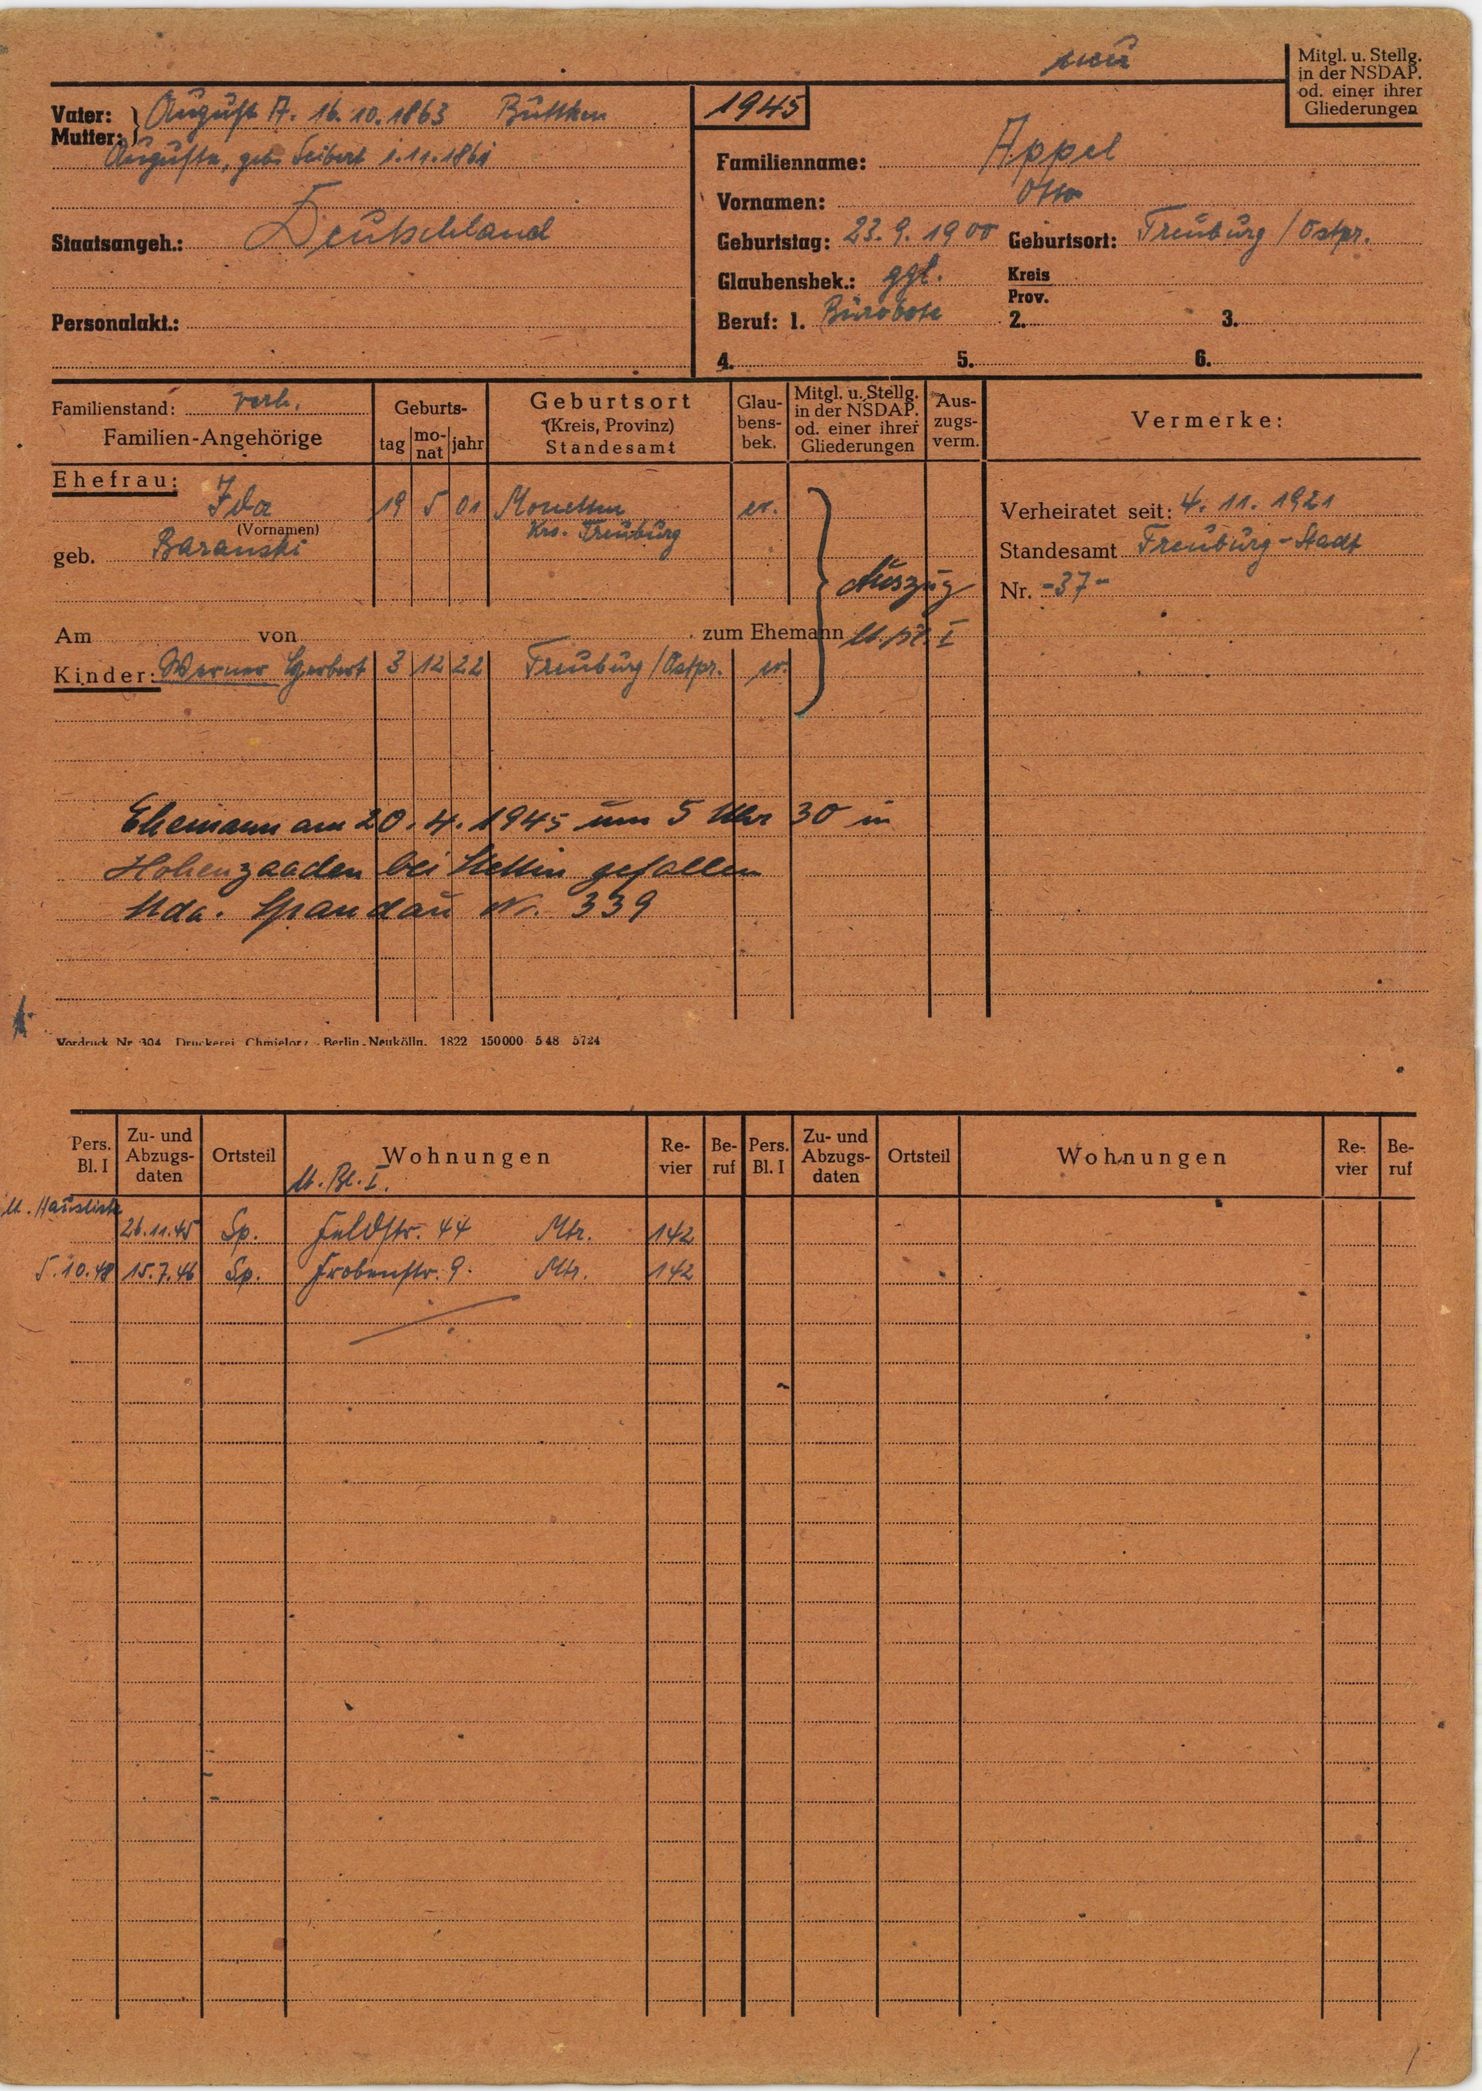
Appel